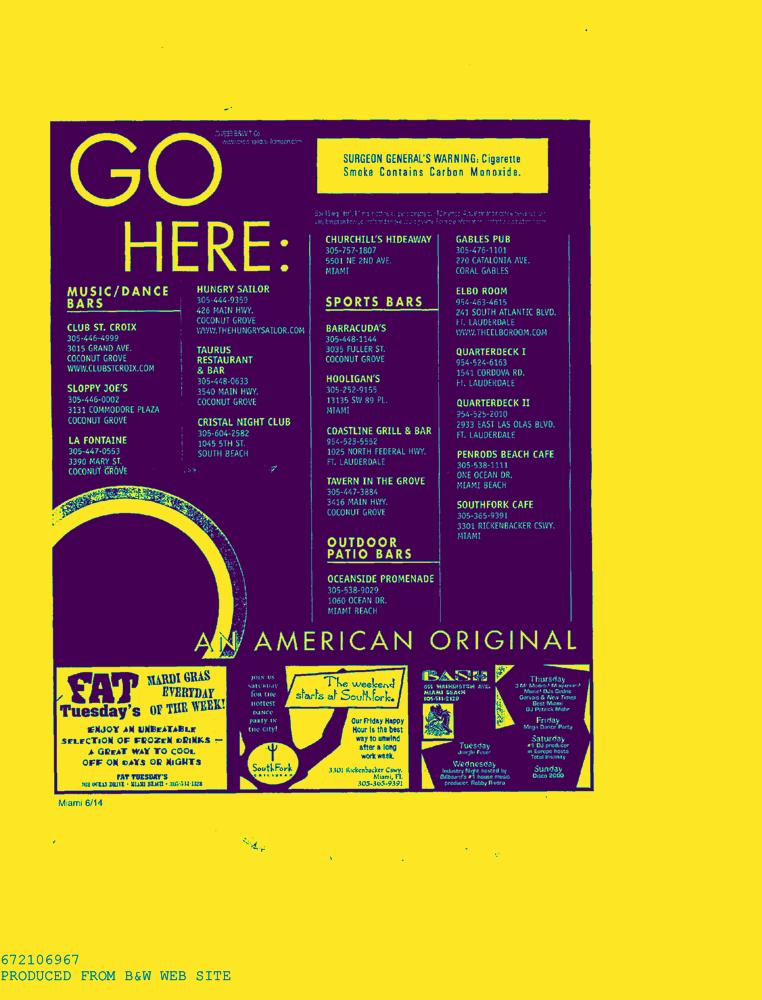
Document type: AD